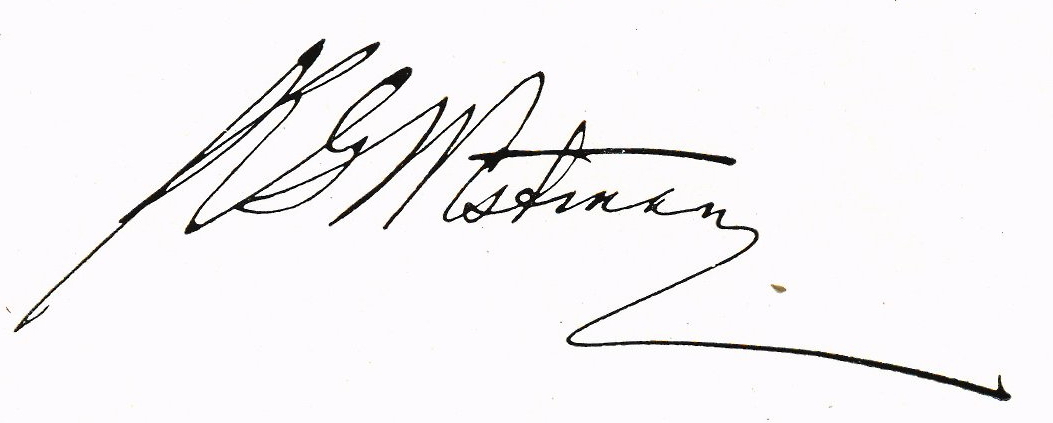
Signature of: karl gustaf westman